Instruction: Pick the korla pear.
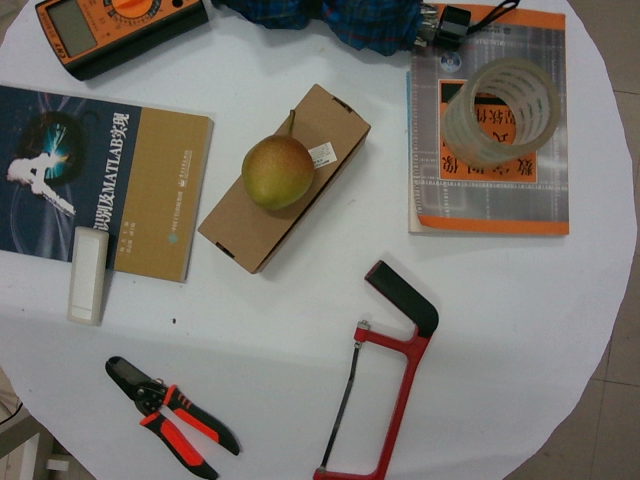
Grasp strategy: vertical